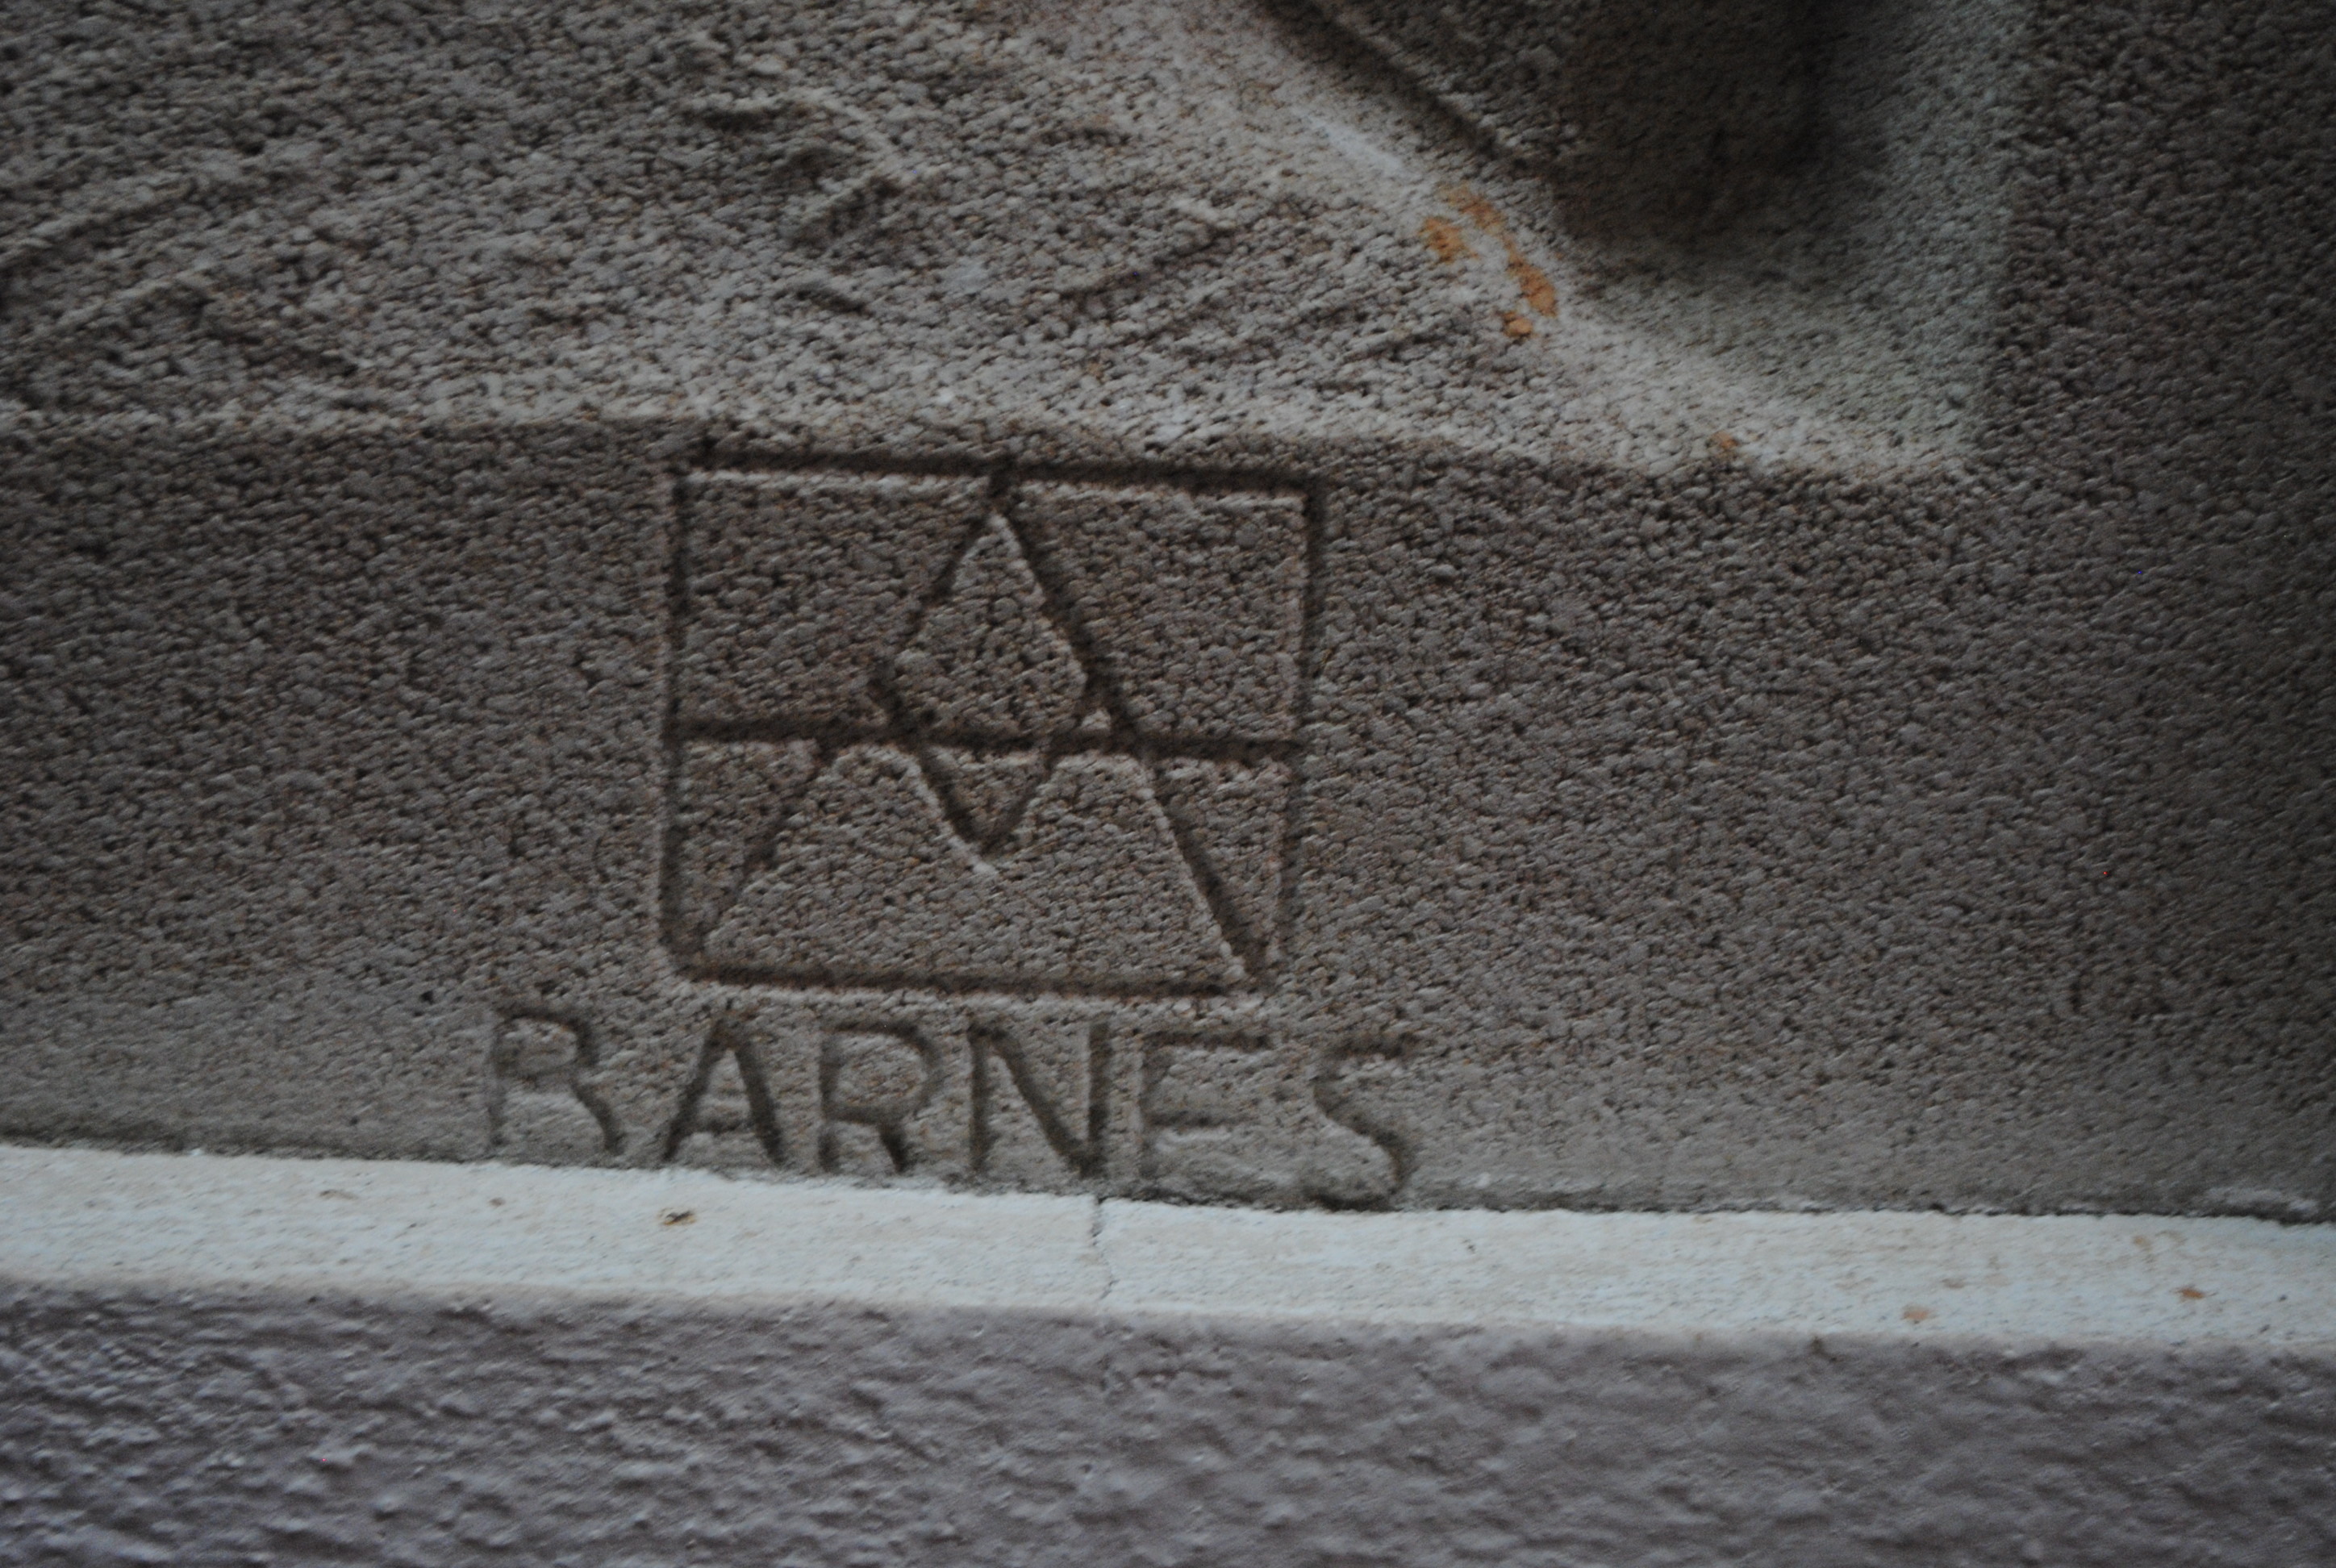
Signature of: eduardo barnes